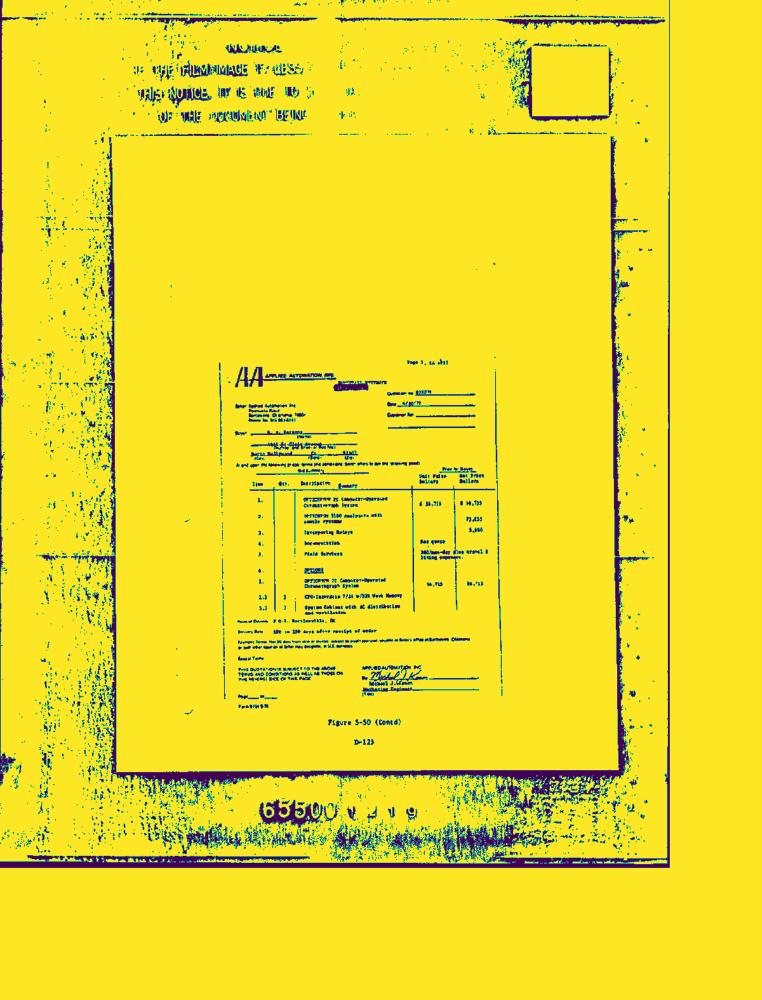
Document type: Invoice-Doc